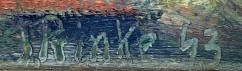
Signature of: josef prinke